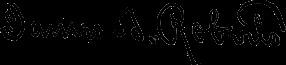
Signature of: james arthur roberts